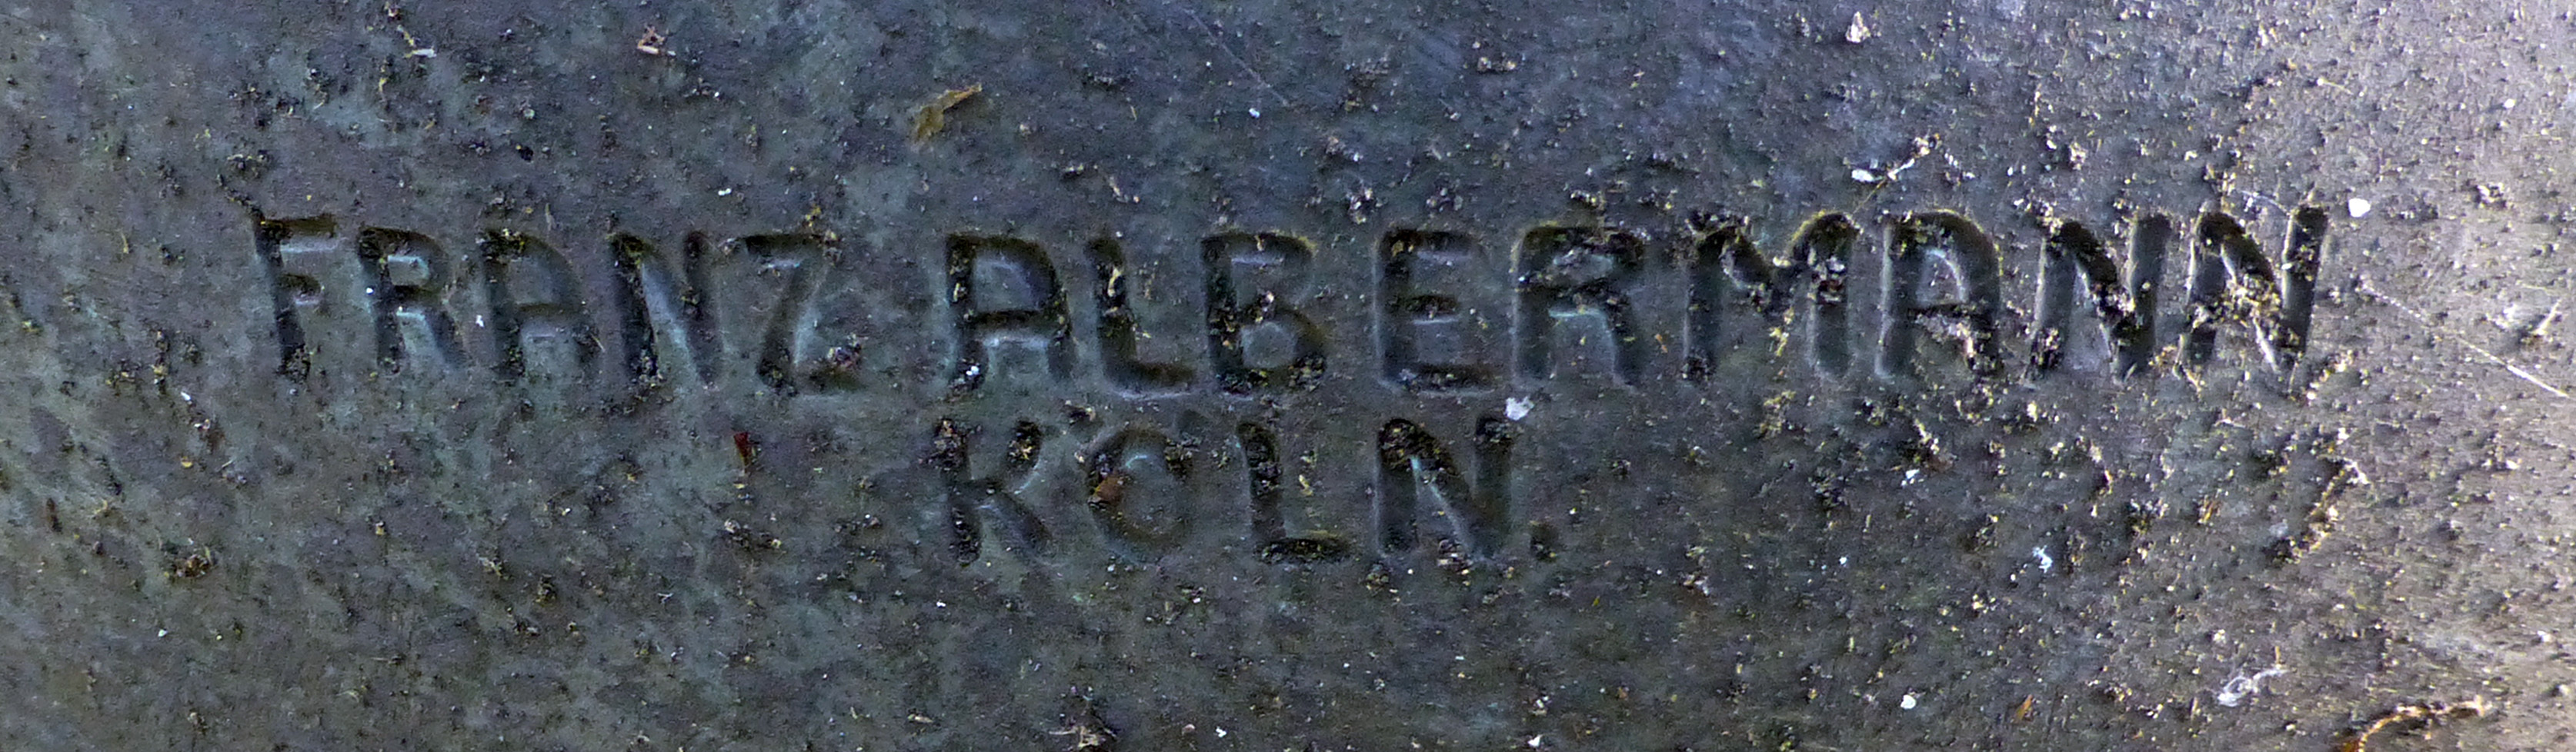
Signature of: franz albermann